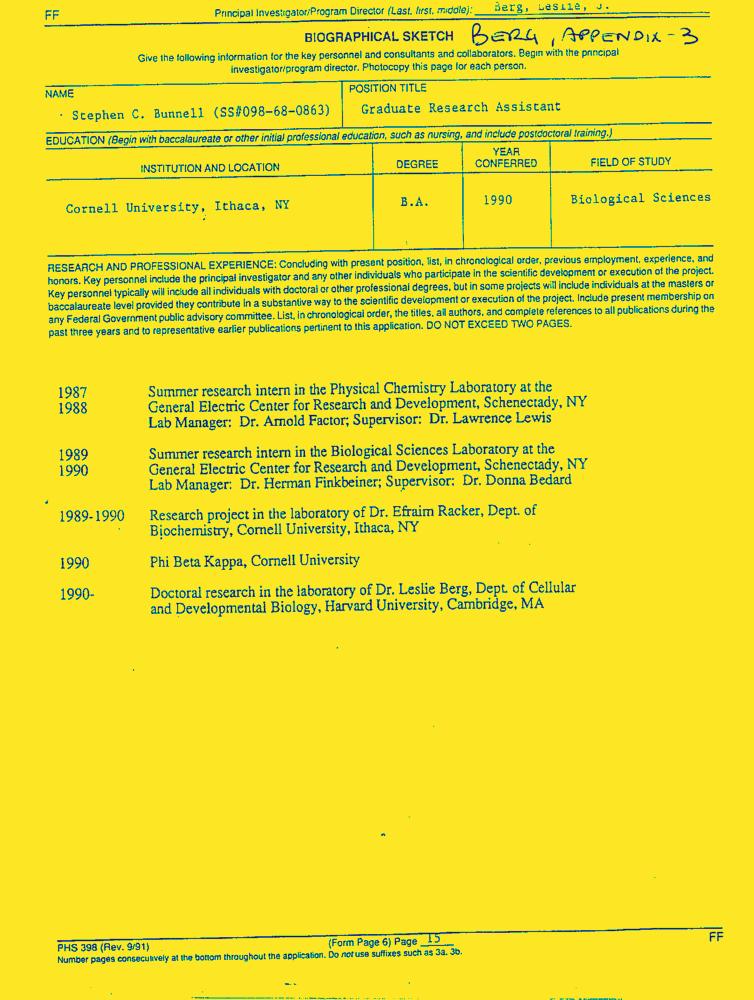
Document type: Resume-Doc